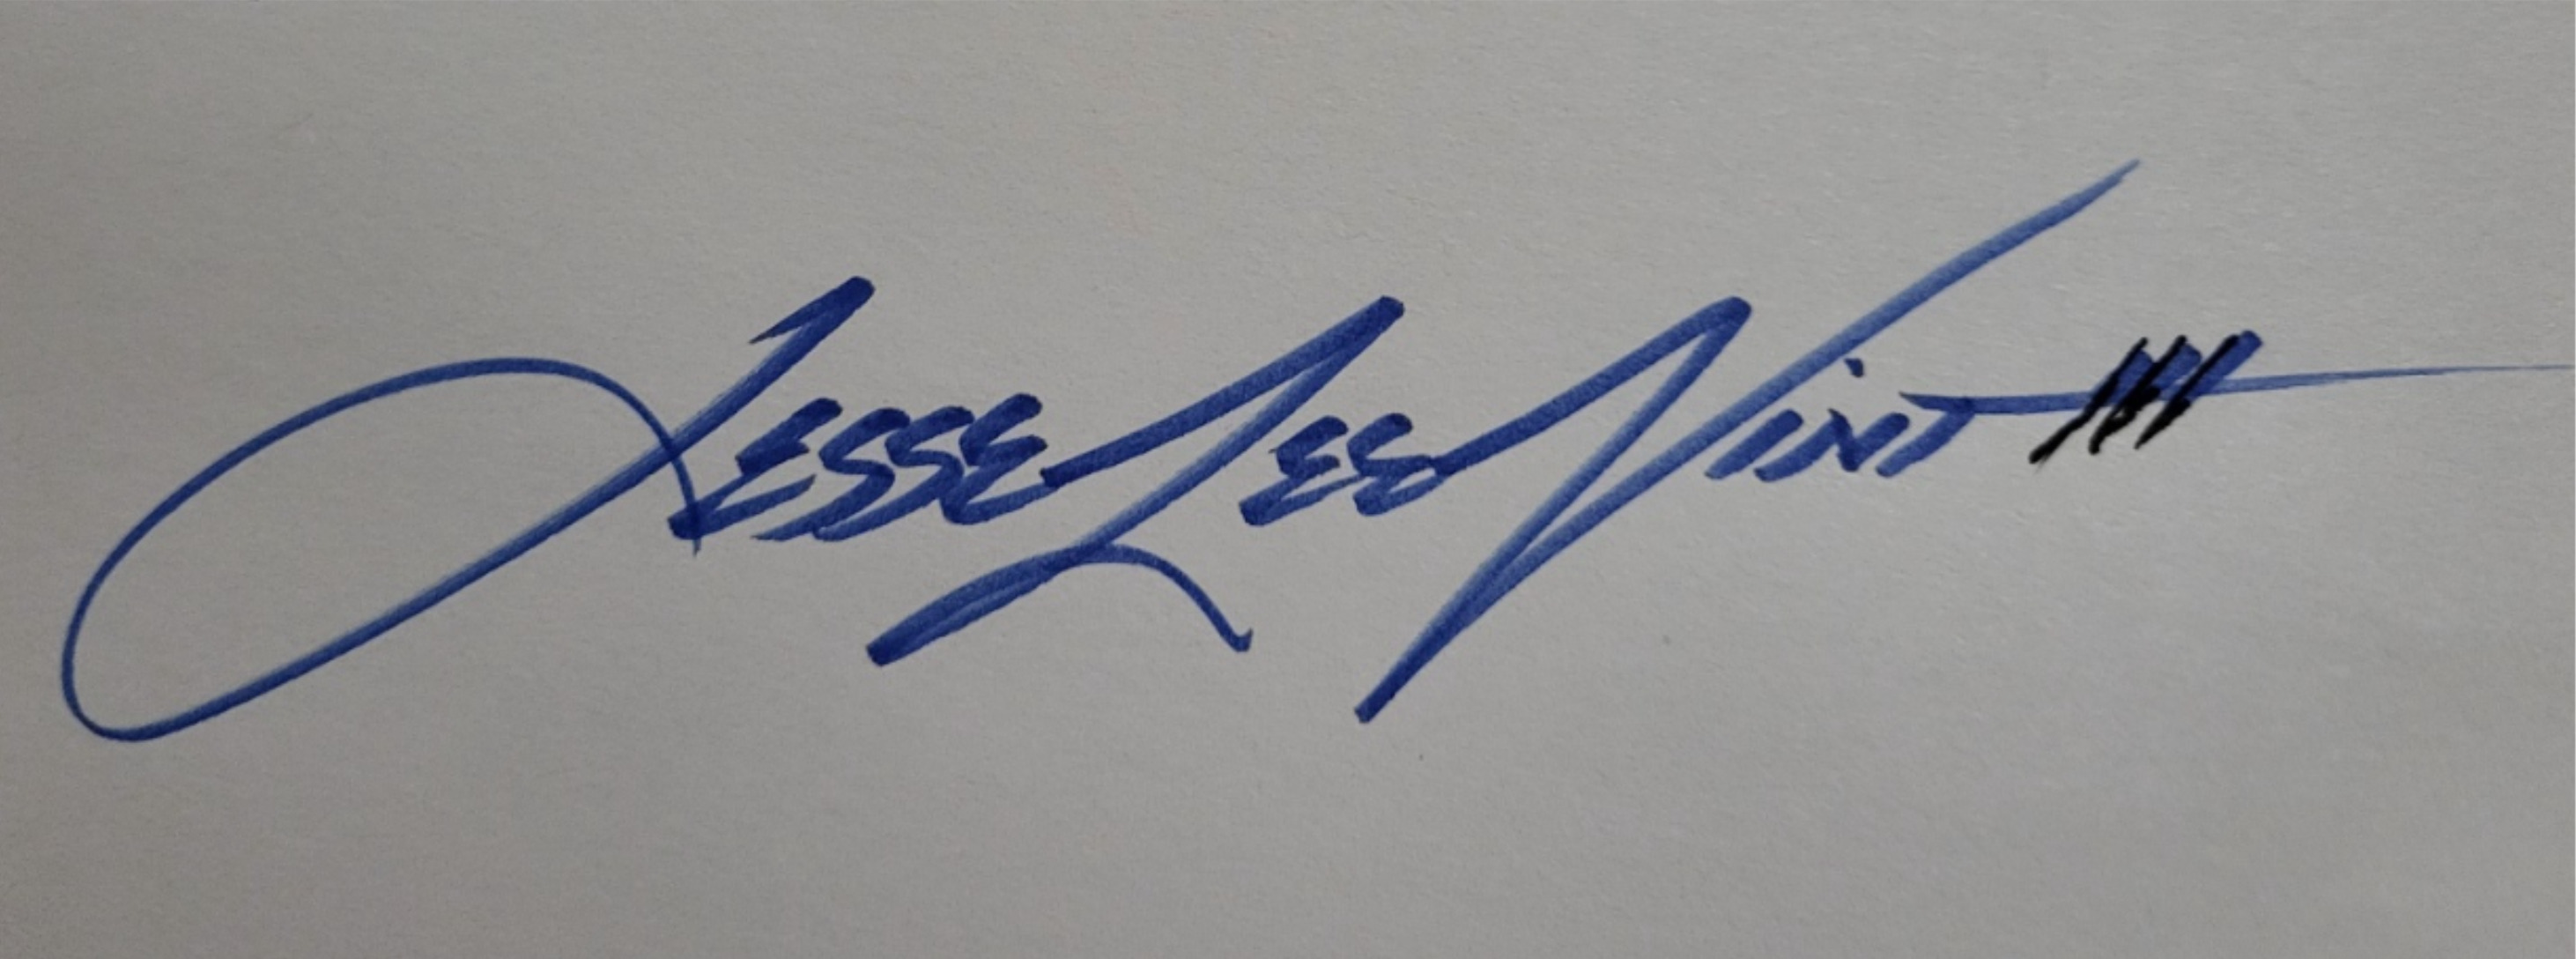
Signature of: jesse vint